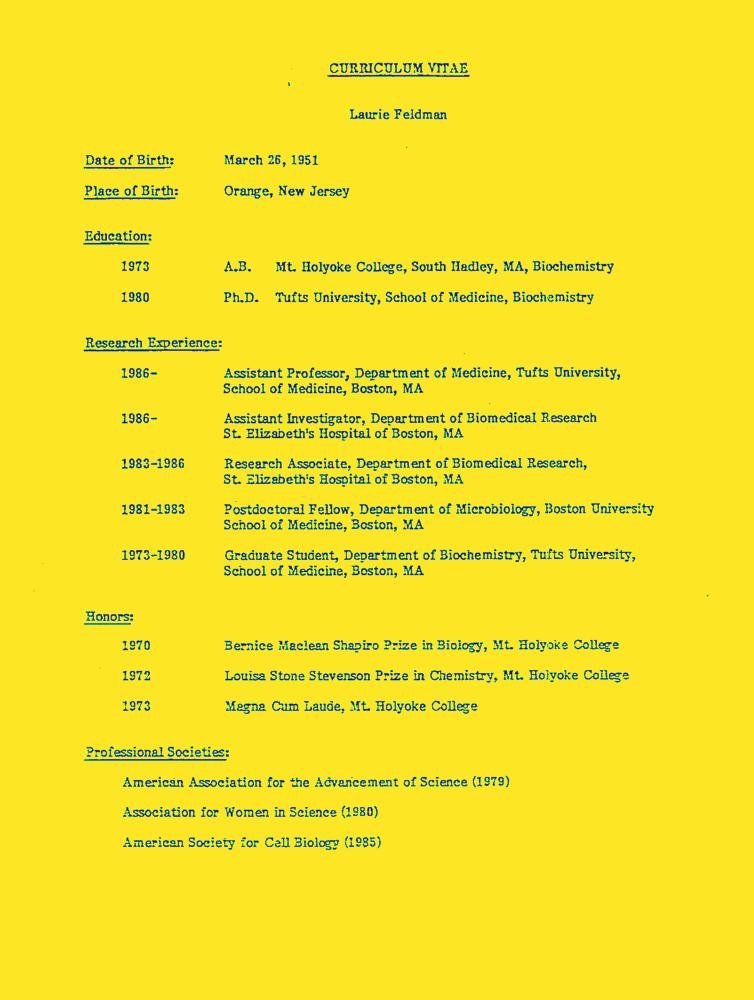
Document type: Resume-Doc